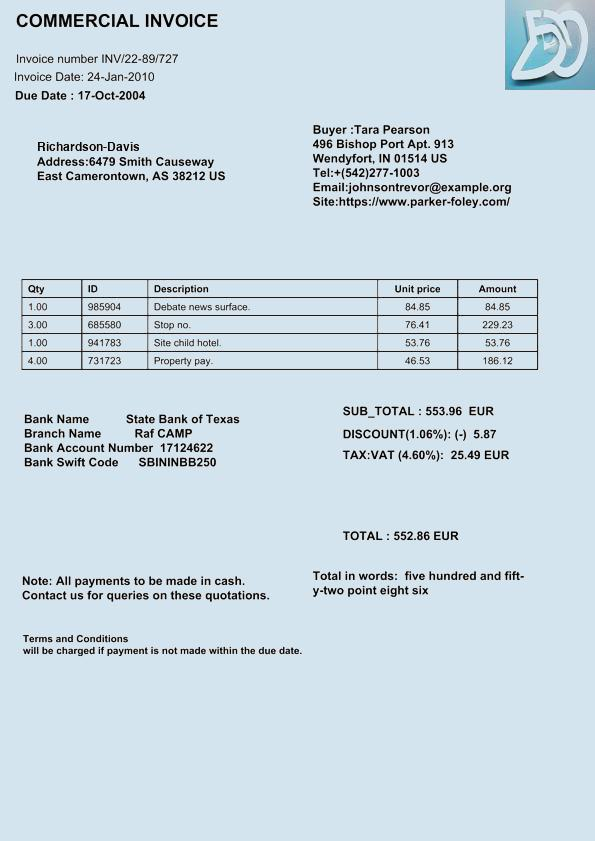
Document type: Invoice